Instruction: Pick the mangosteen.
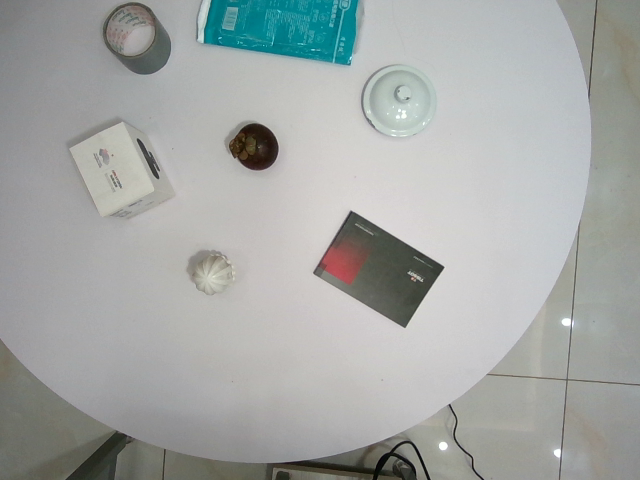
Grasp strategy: vertical